Question: Which state is mentioned in the document?
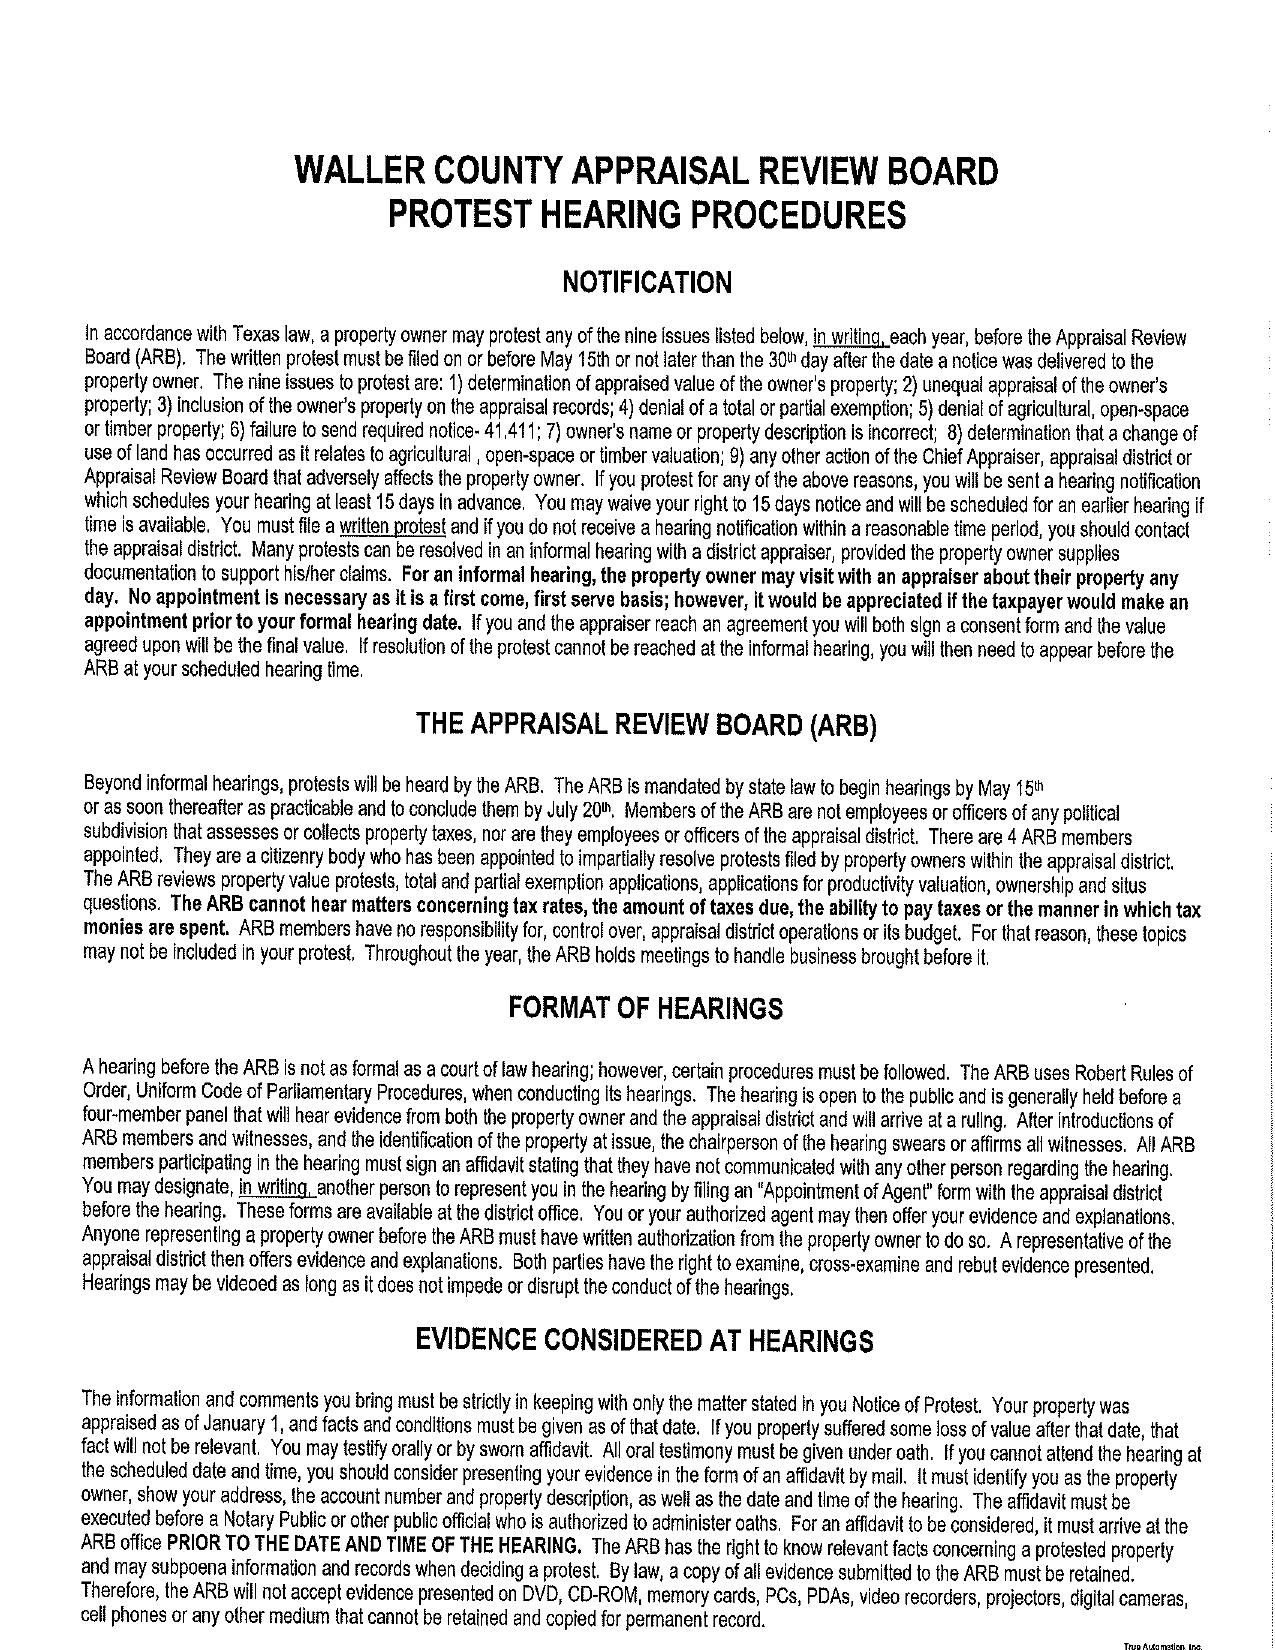
Answer: "Texas"